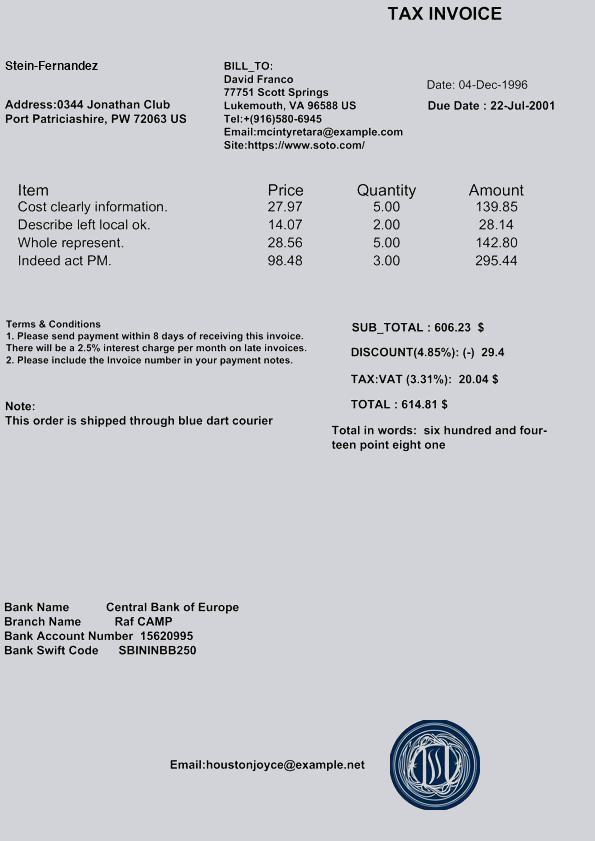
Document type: Invoice